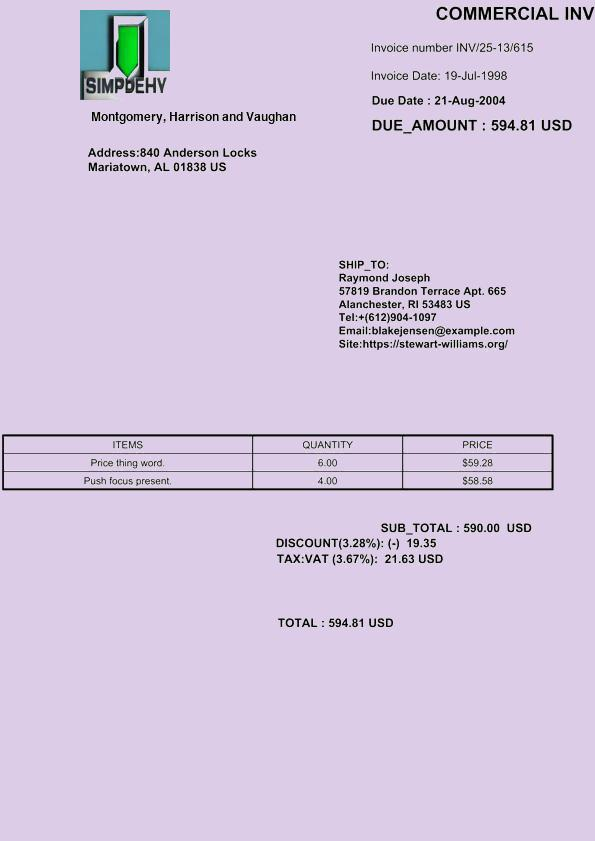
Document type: Invoice